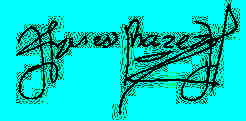
Signature of: inés suárez